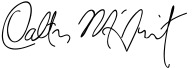
Signature of: dalton mcguinty